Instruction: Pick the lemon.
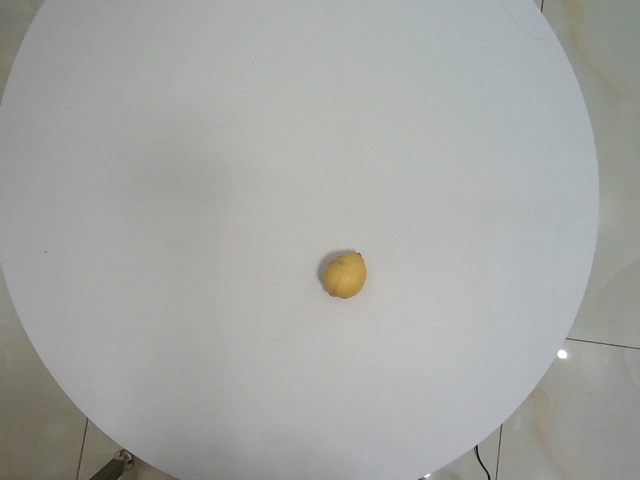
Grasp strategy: vertical